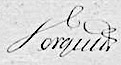
Signature of: friedrich andreas ludwig dorguth